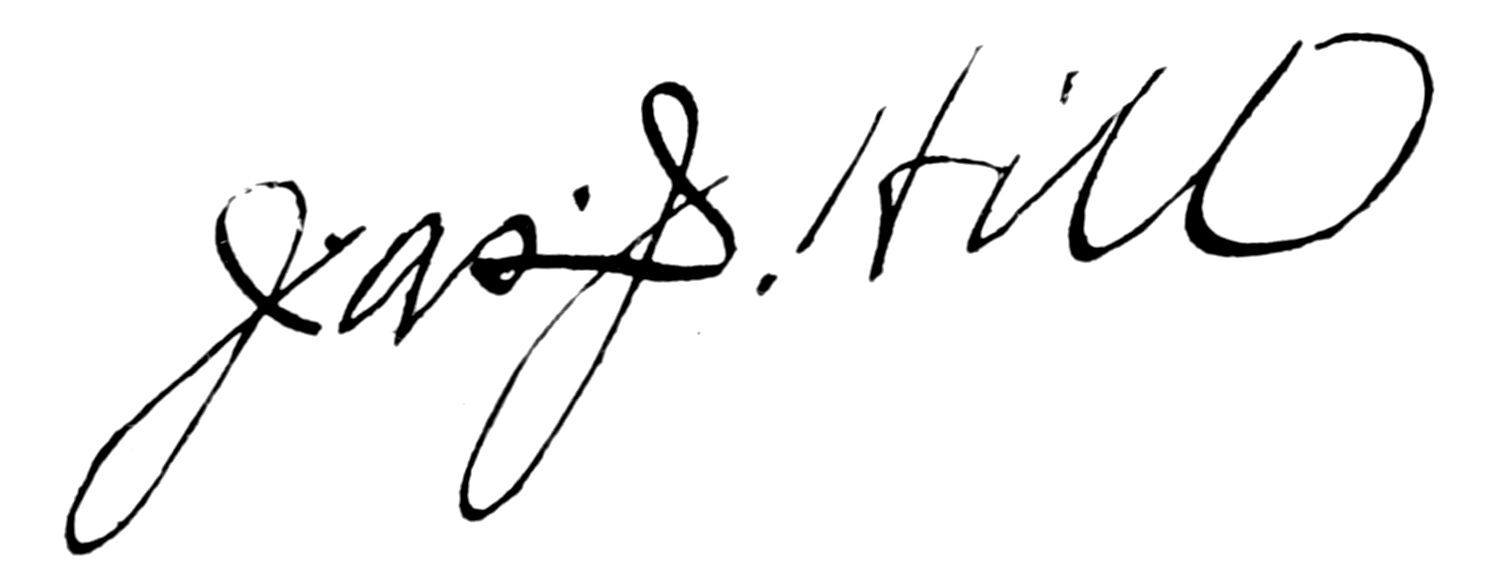
Signature of: james j hill